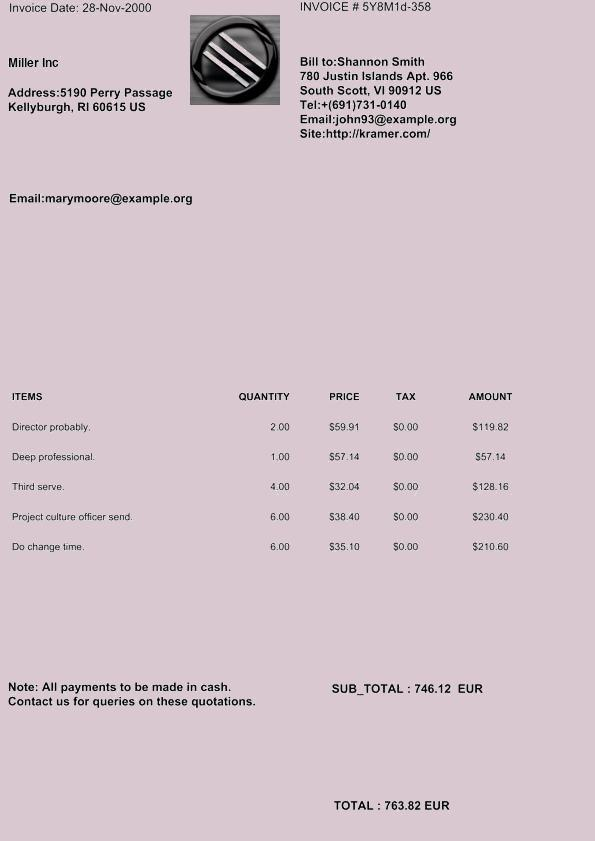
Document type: Invoice